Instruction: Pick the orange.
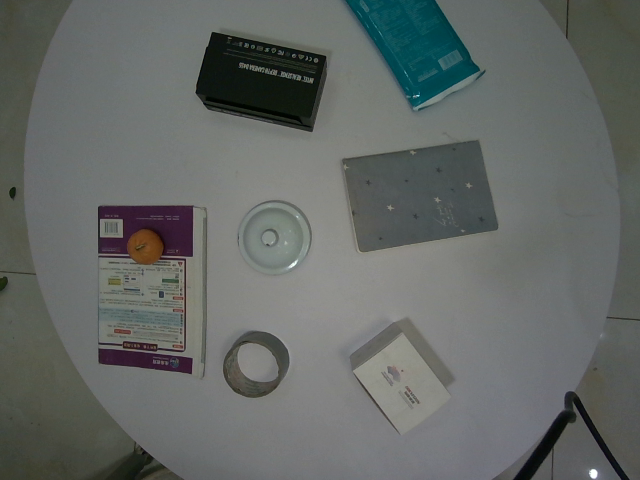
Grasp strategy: vertical